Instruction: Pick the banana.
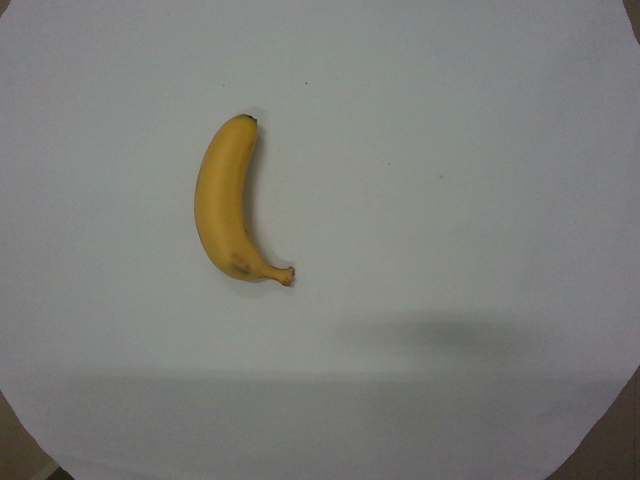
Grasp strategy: vertical